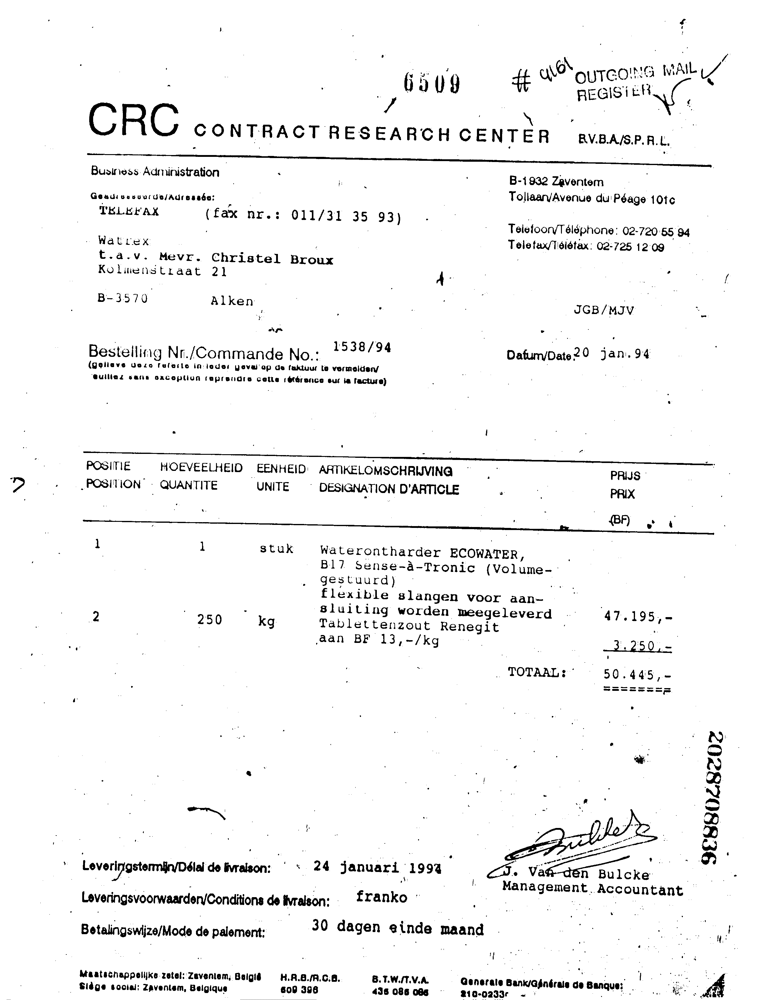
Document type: Invoice